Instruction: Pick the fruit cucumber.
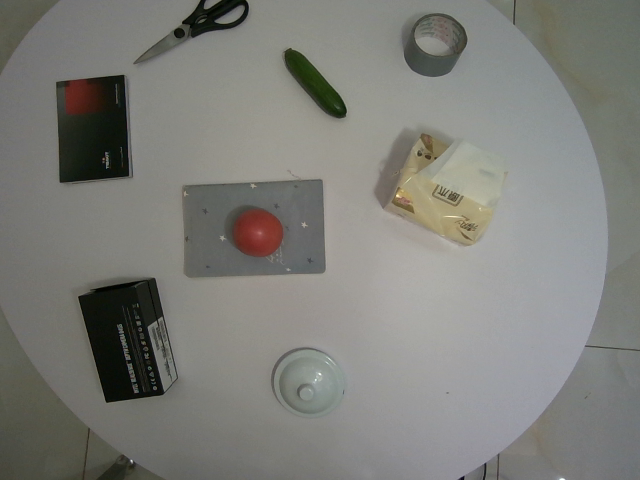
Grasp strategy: vertical